Question: What jurisdiction, city, or county is the document associated with?
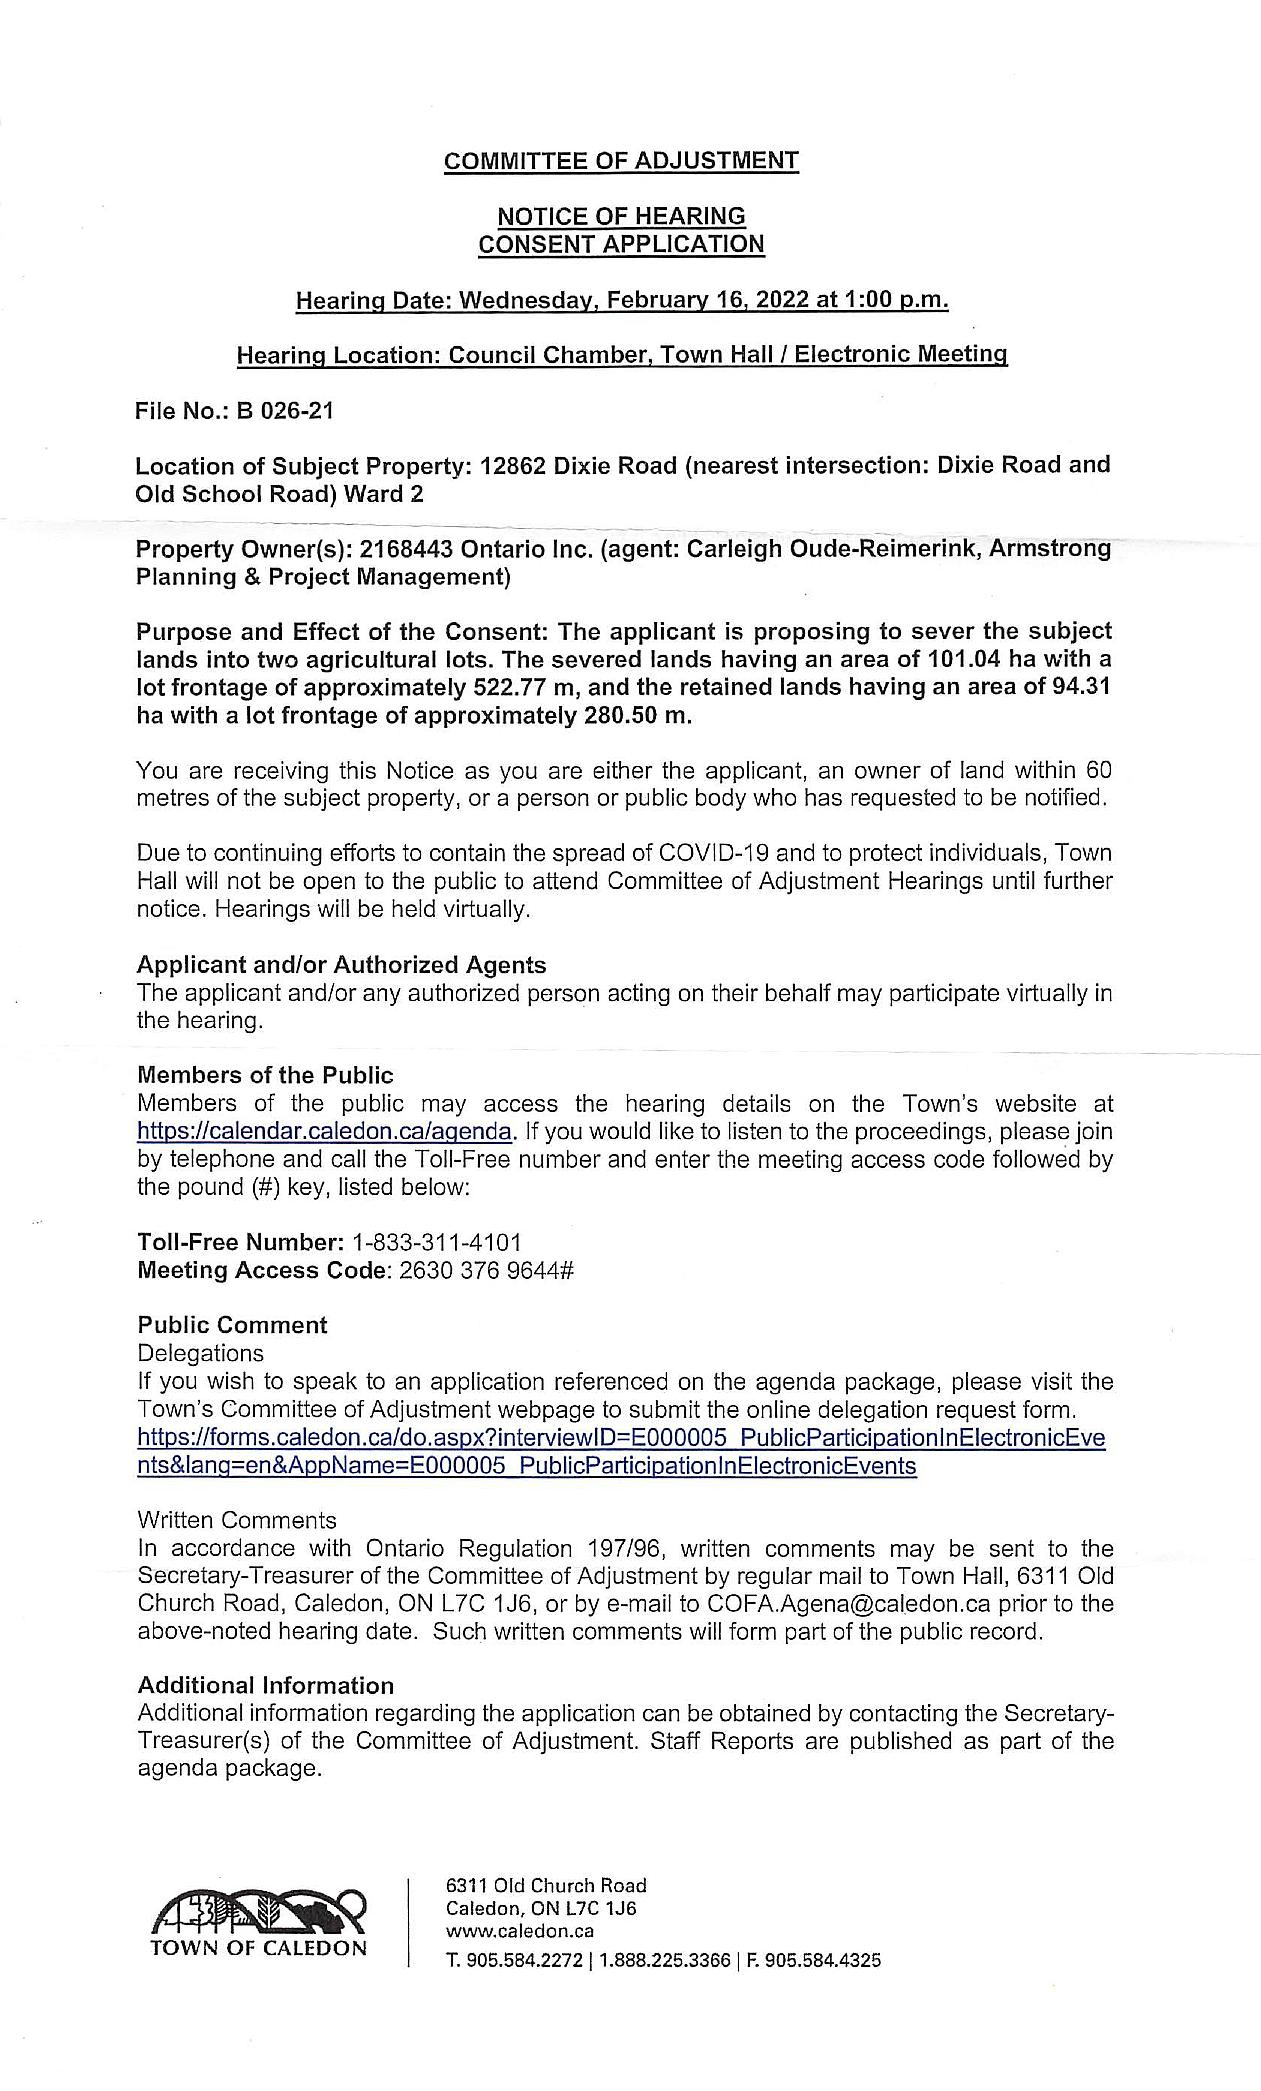
Answer: "Town of Caledon"